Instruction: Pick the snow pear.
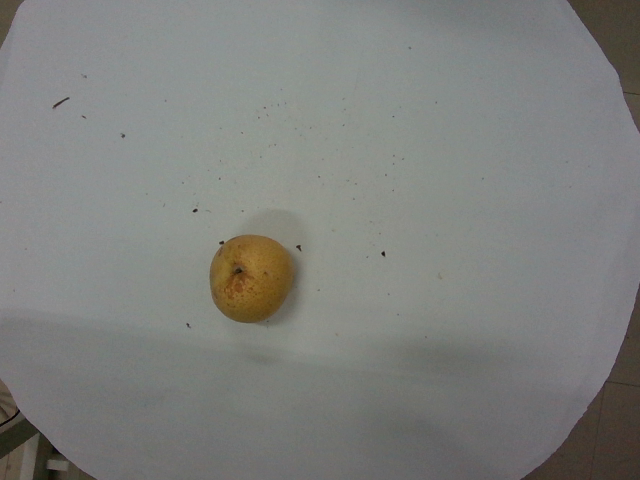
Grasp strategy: vertical